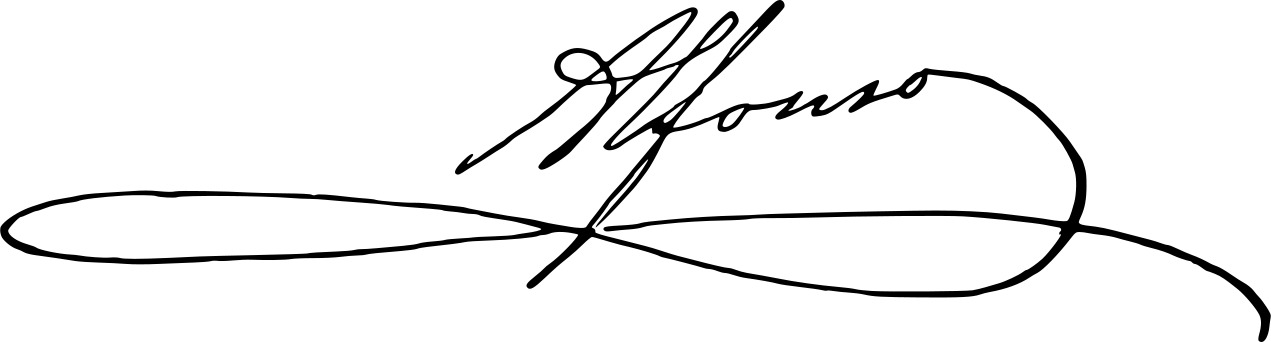
Signature of: alfonso xii of spain